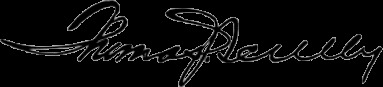
Signature of: thomas j scully